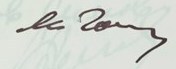
Signature of: marko ganchev